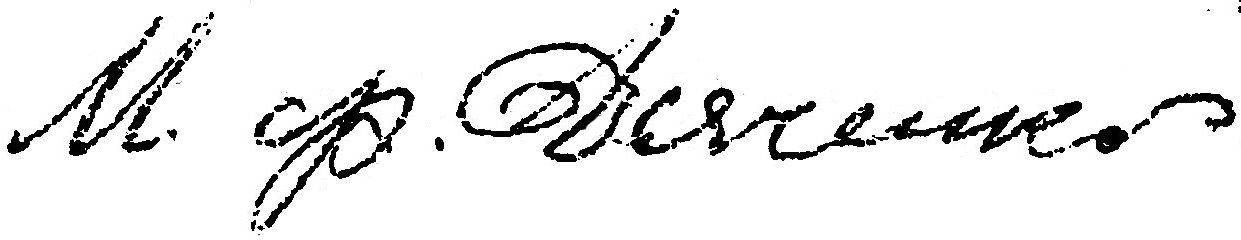
Signature of: maksim dyachenko